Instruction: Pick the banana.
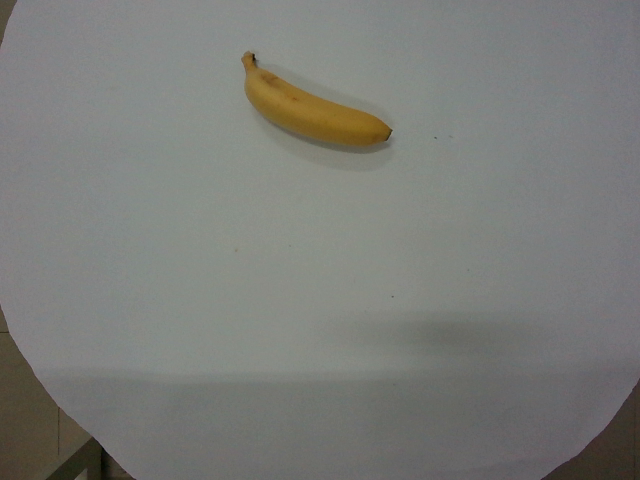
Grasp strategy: vertical